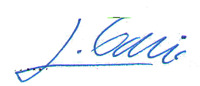
Signature of: luděk bari